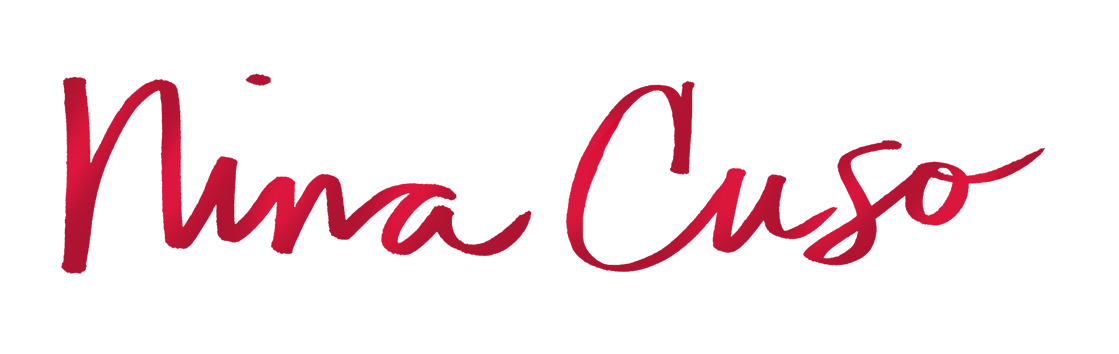
Signature of: nina cuso